Question: What is the address or location of the property listed in the document?
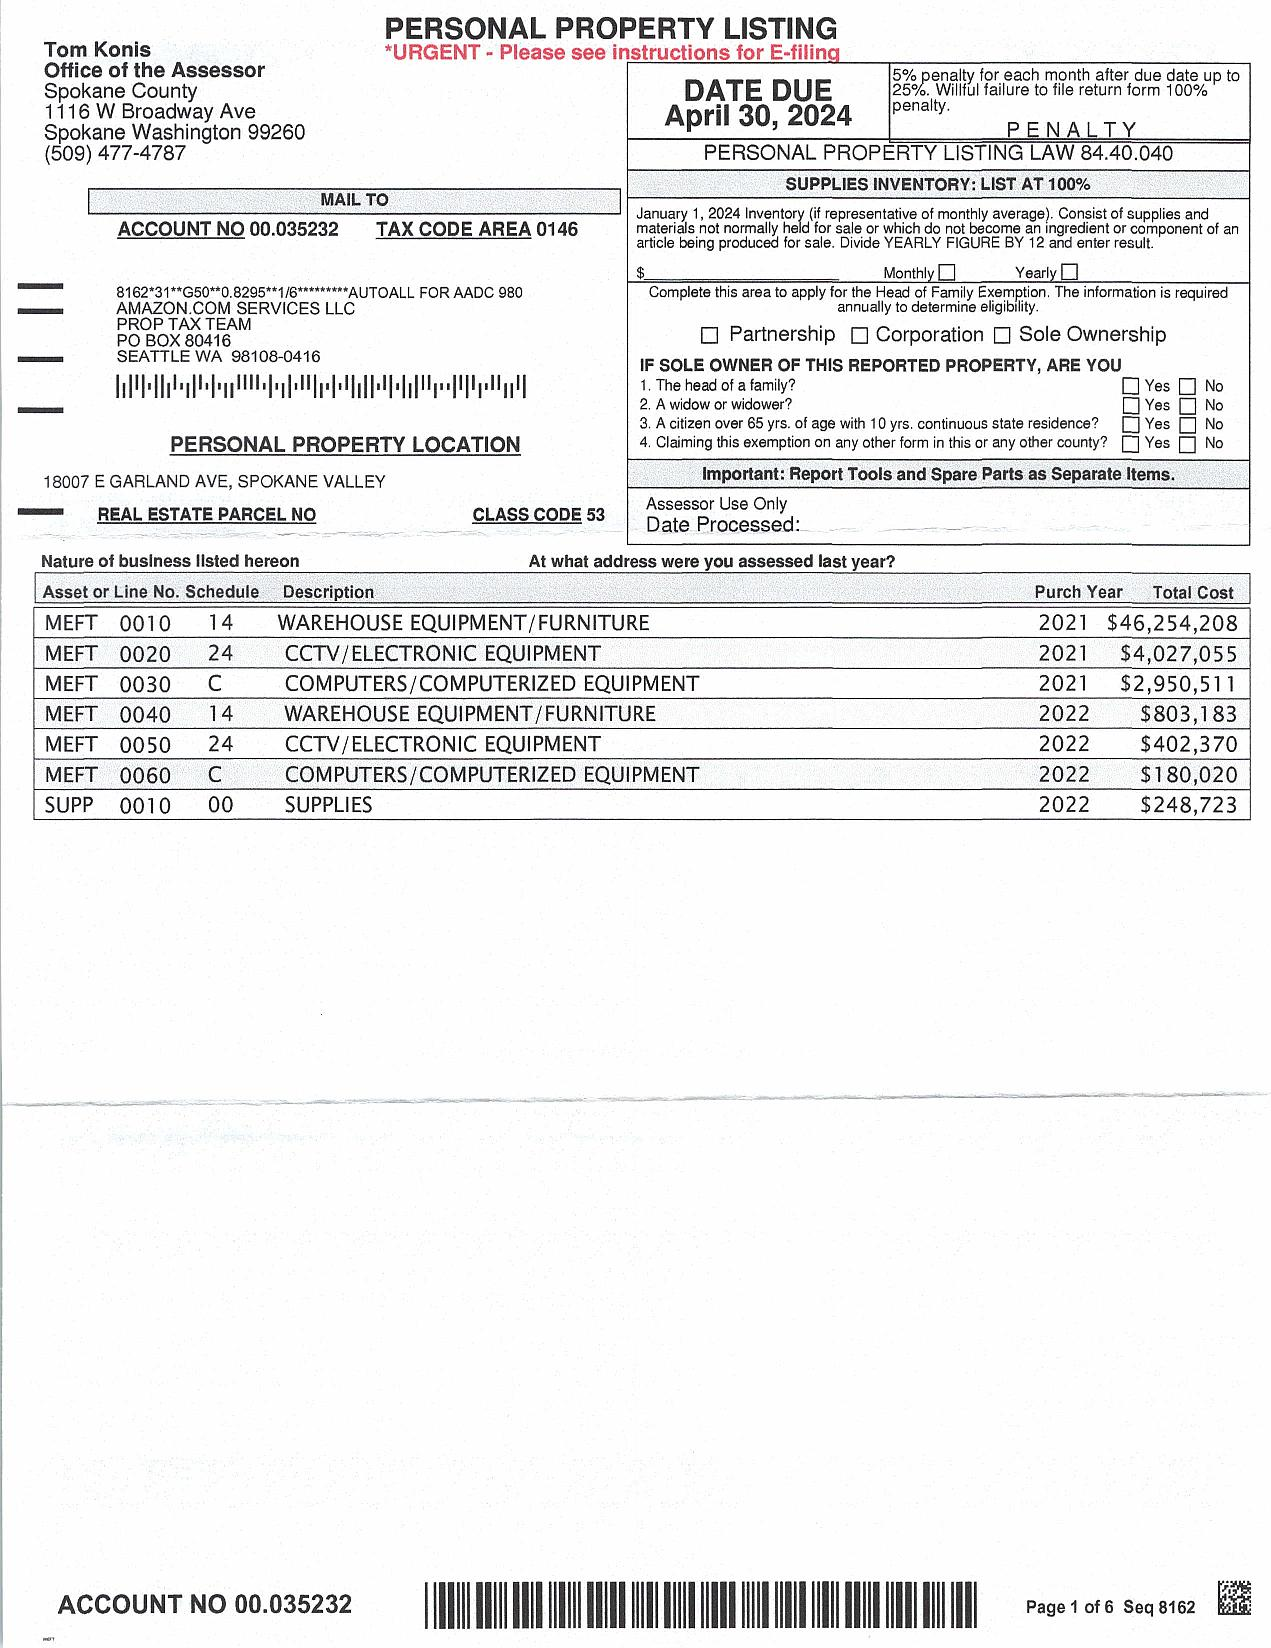
Answer: "19007 E GARLAND AVE, SPOKANE VALLEY"